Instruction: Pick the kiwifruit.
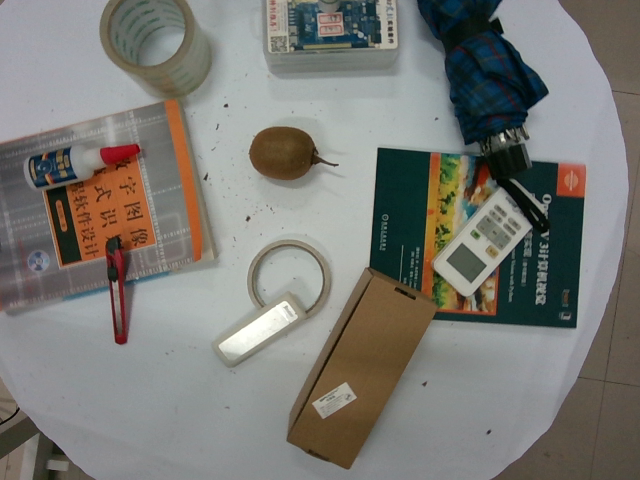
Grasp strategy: vertical